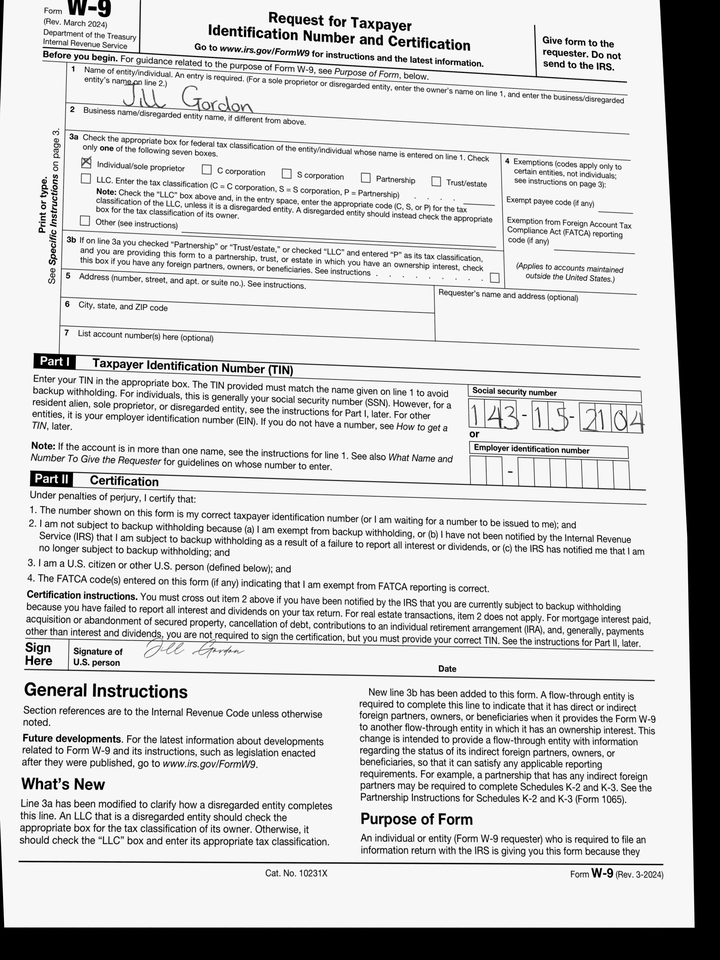
cbx: yes
ssn: 143152104
enm: Jill Gordon